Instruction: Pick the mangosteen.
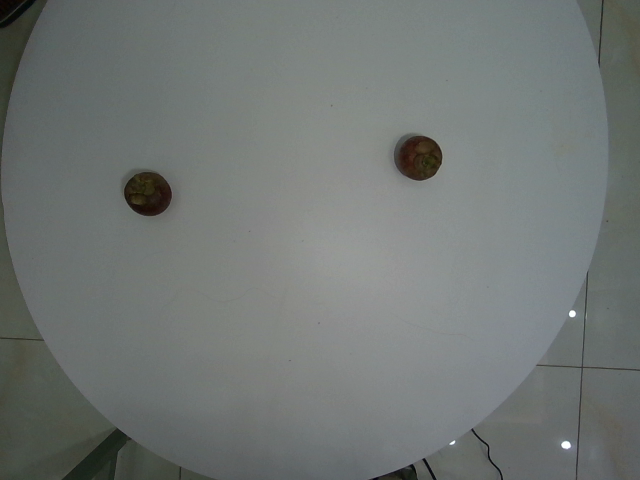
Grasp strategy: vertical